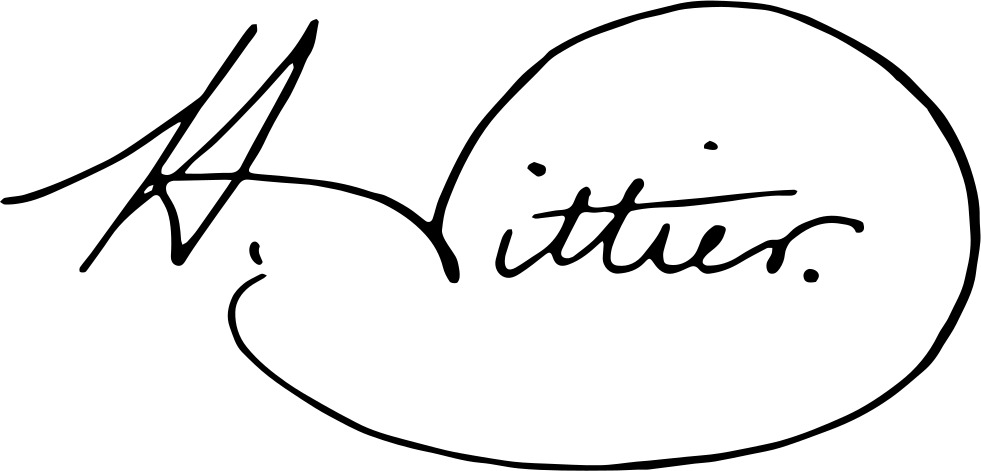
Signature of: henri françois pittier